Question: What do the imaging results show?
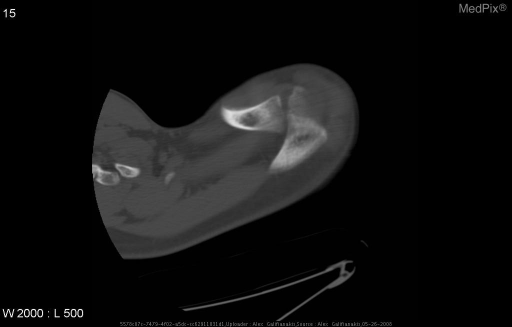
Answer: The imaging shows Plain radiographs demonstrate a subtle lucency in the acromion.  A CT ordered to rule out fracture clearly demonstrates a congentially unfused acromion. CT demonstrates unfused meso-acromion and meta-acromion..